Question: In what way does the history help explain the case?
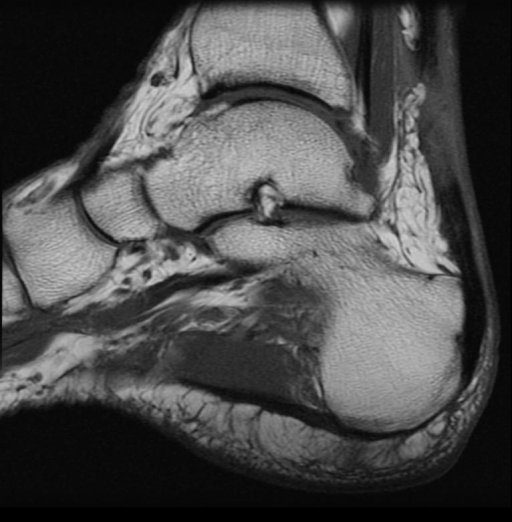
Answer: The patient's history of 70 y/o male who felt a “pop” two days prior to presentation and has had pain in region of right Achilles tendon since that time. is key in understanding the case.